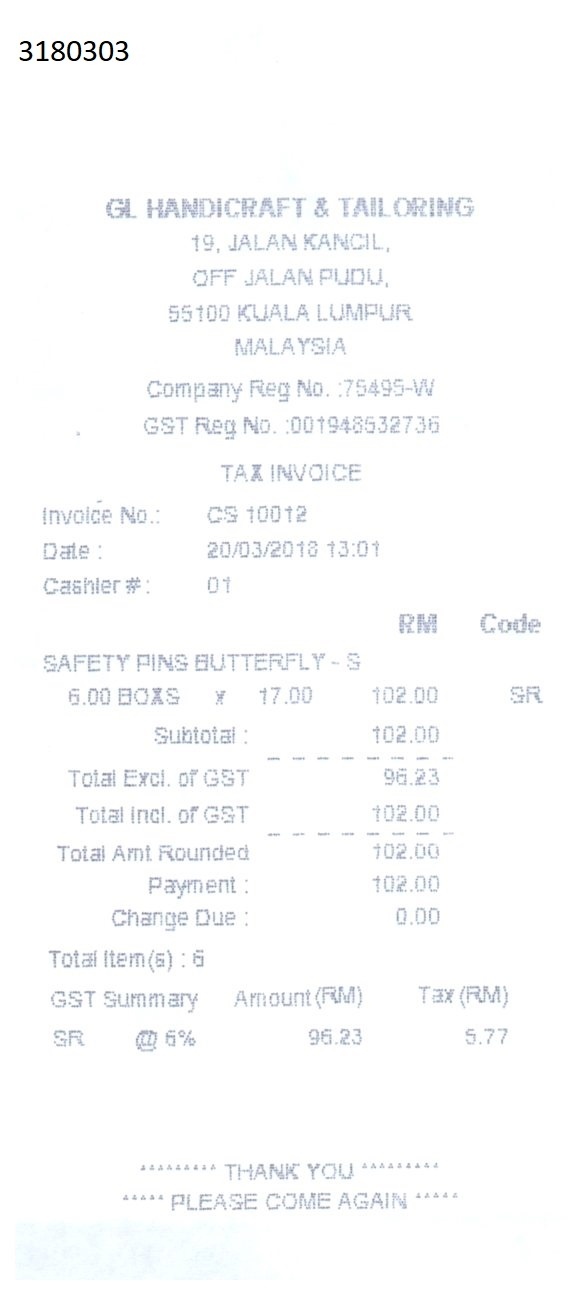
3180303
GL HANDICRAFT & TAIL ORING
19, JALAN KANCIL,
OFF JALANPUDU,
55100 KUALA LUMPUR
MALAYSIA
COMPANY REG NO. :75495-W
GST REG NO. :001948532736
TAX INVOICE
INVOICE NO.:
CS 10012
DATE:
20/03/2018 13:01
CASHLER #:
01
RM
CODE
SAFETY PINS BUTTERFLY - S
6.00 BOXS
X
17.00
102.00
SR
SUBTOTAL :
102.00
TOTAL EXCL.OF GST
96.23
TOTAL INCL.OF GST
102.00
TOTAL AMT ROUNDED
102.00
PAYMENT :
102.00
CHANGE DUE :
0.00
TOTAL LTEM(S) : 6
GST SUMMARY
AMOUNT(RM)
TAX(RM)
SR
@ 6%
96.23
5.77
THANK YOU
PLEASE COME AGAIN